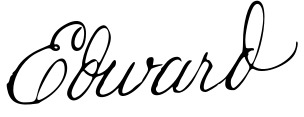
Signature of: prince edward duke of kent and strathearn